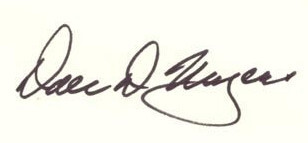
Signature of: dale dehaven myers